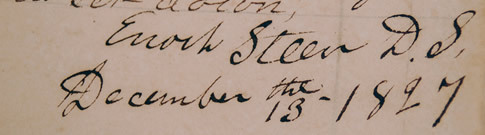
Signature of: enoch steen